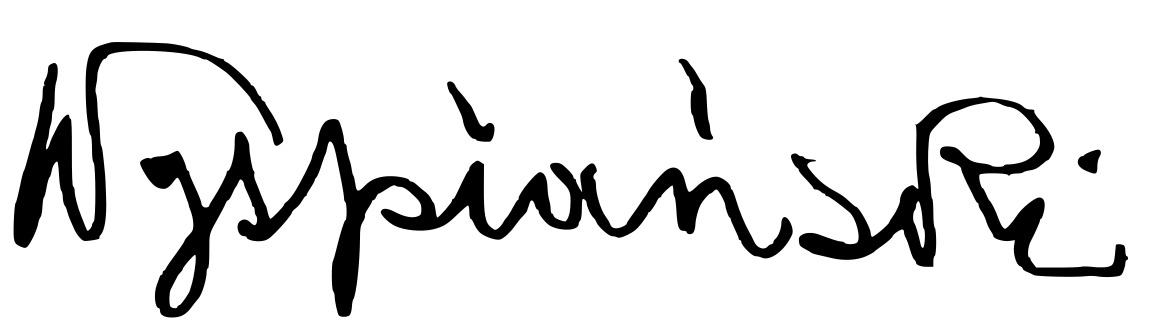
Signature of: stanisław wyspiański